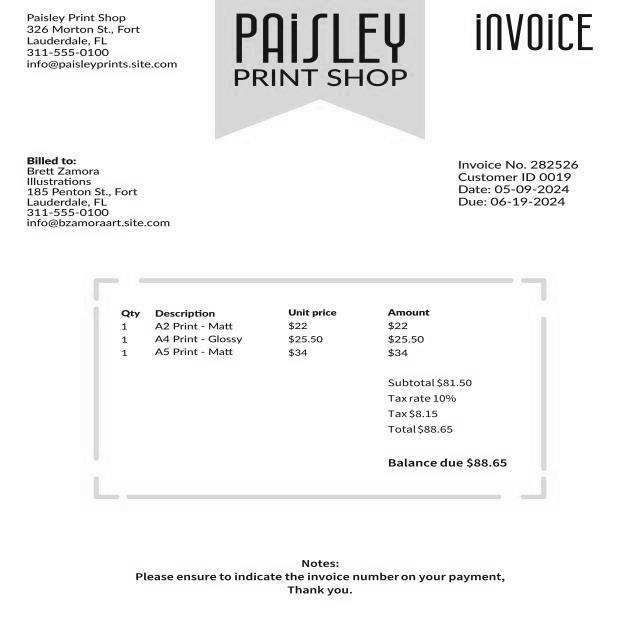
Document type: Invoice